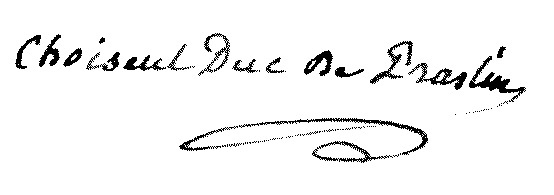
Signature of: renaud césar de choiseul praslin